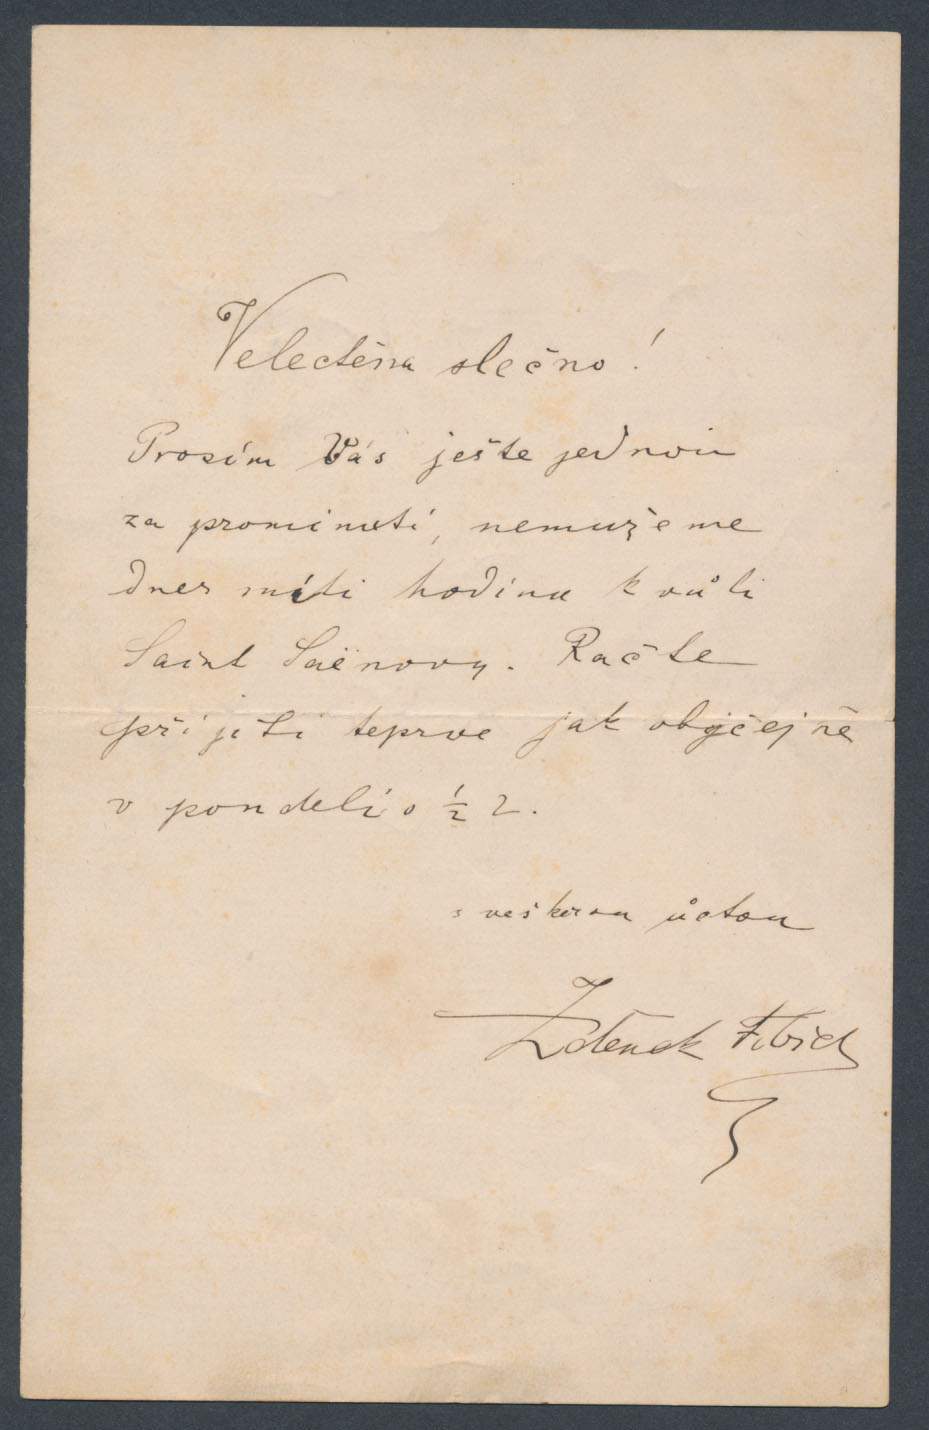
Signature of: zdeněk fibich